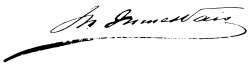
Signature of: mario nunes vais